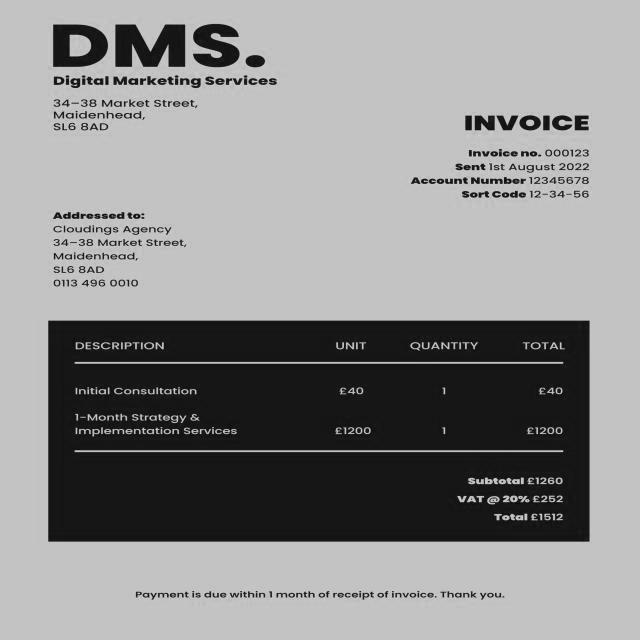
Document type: Invoice